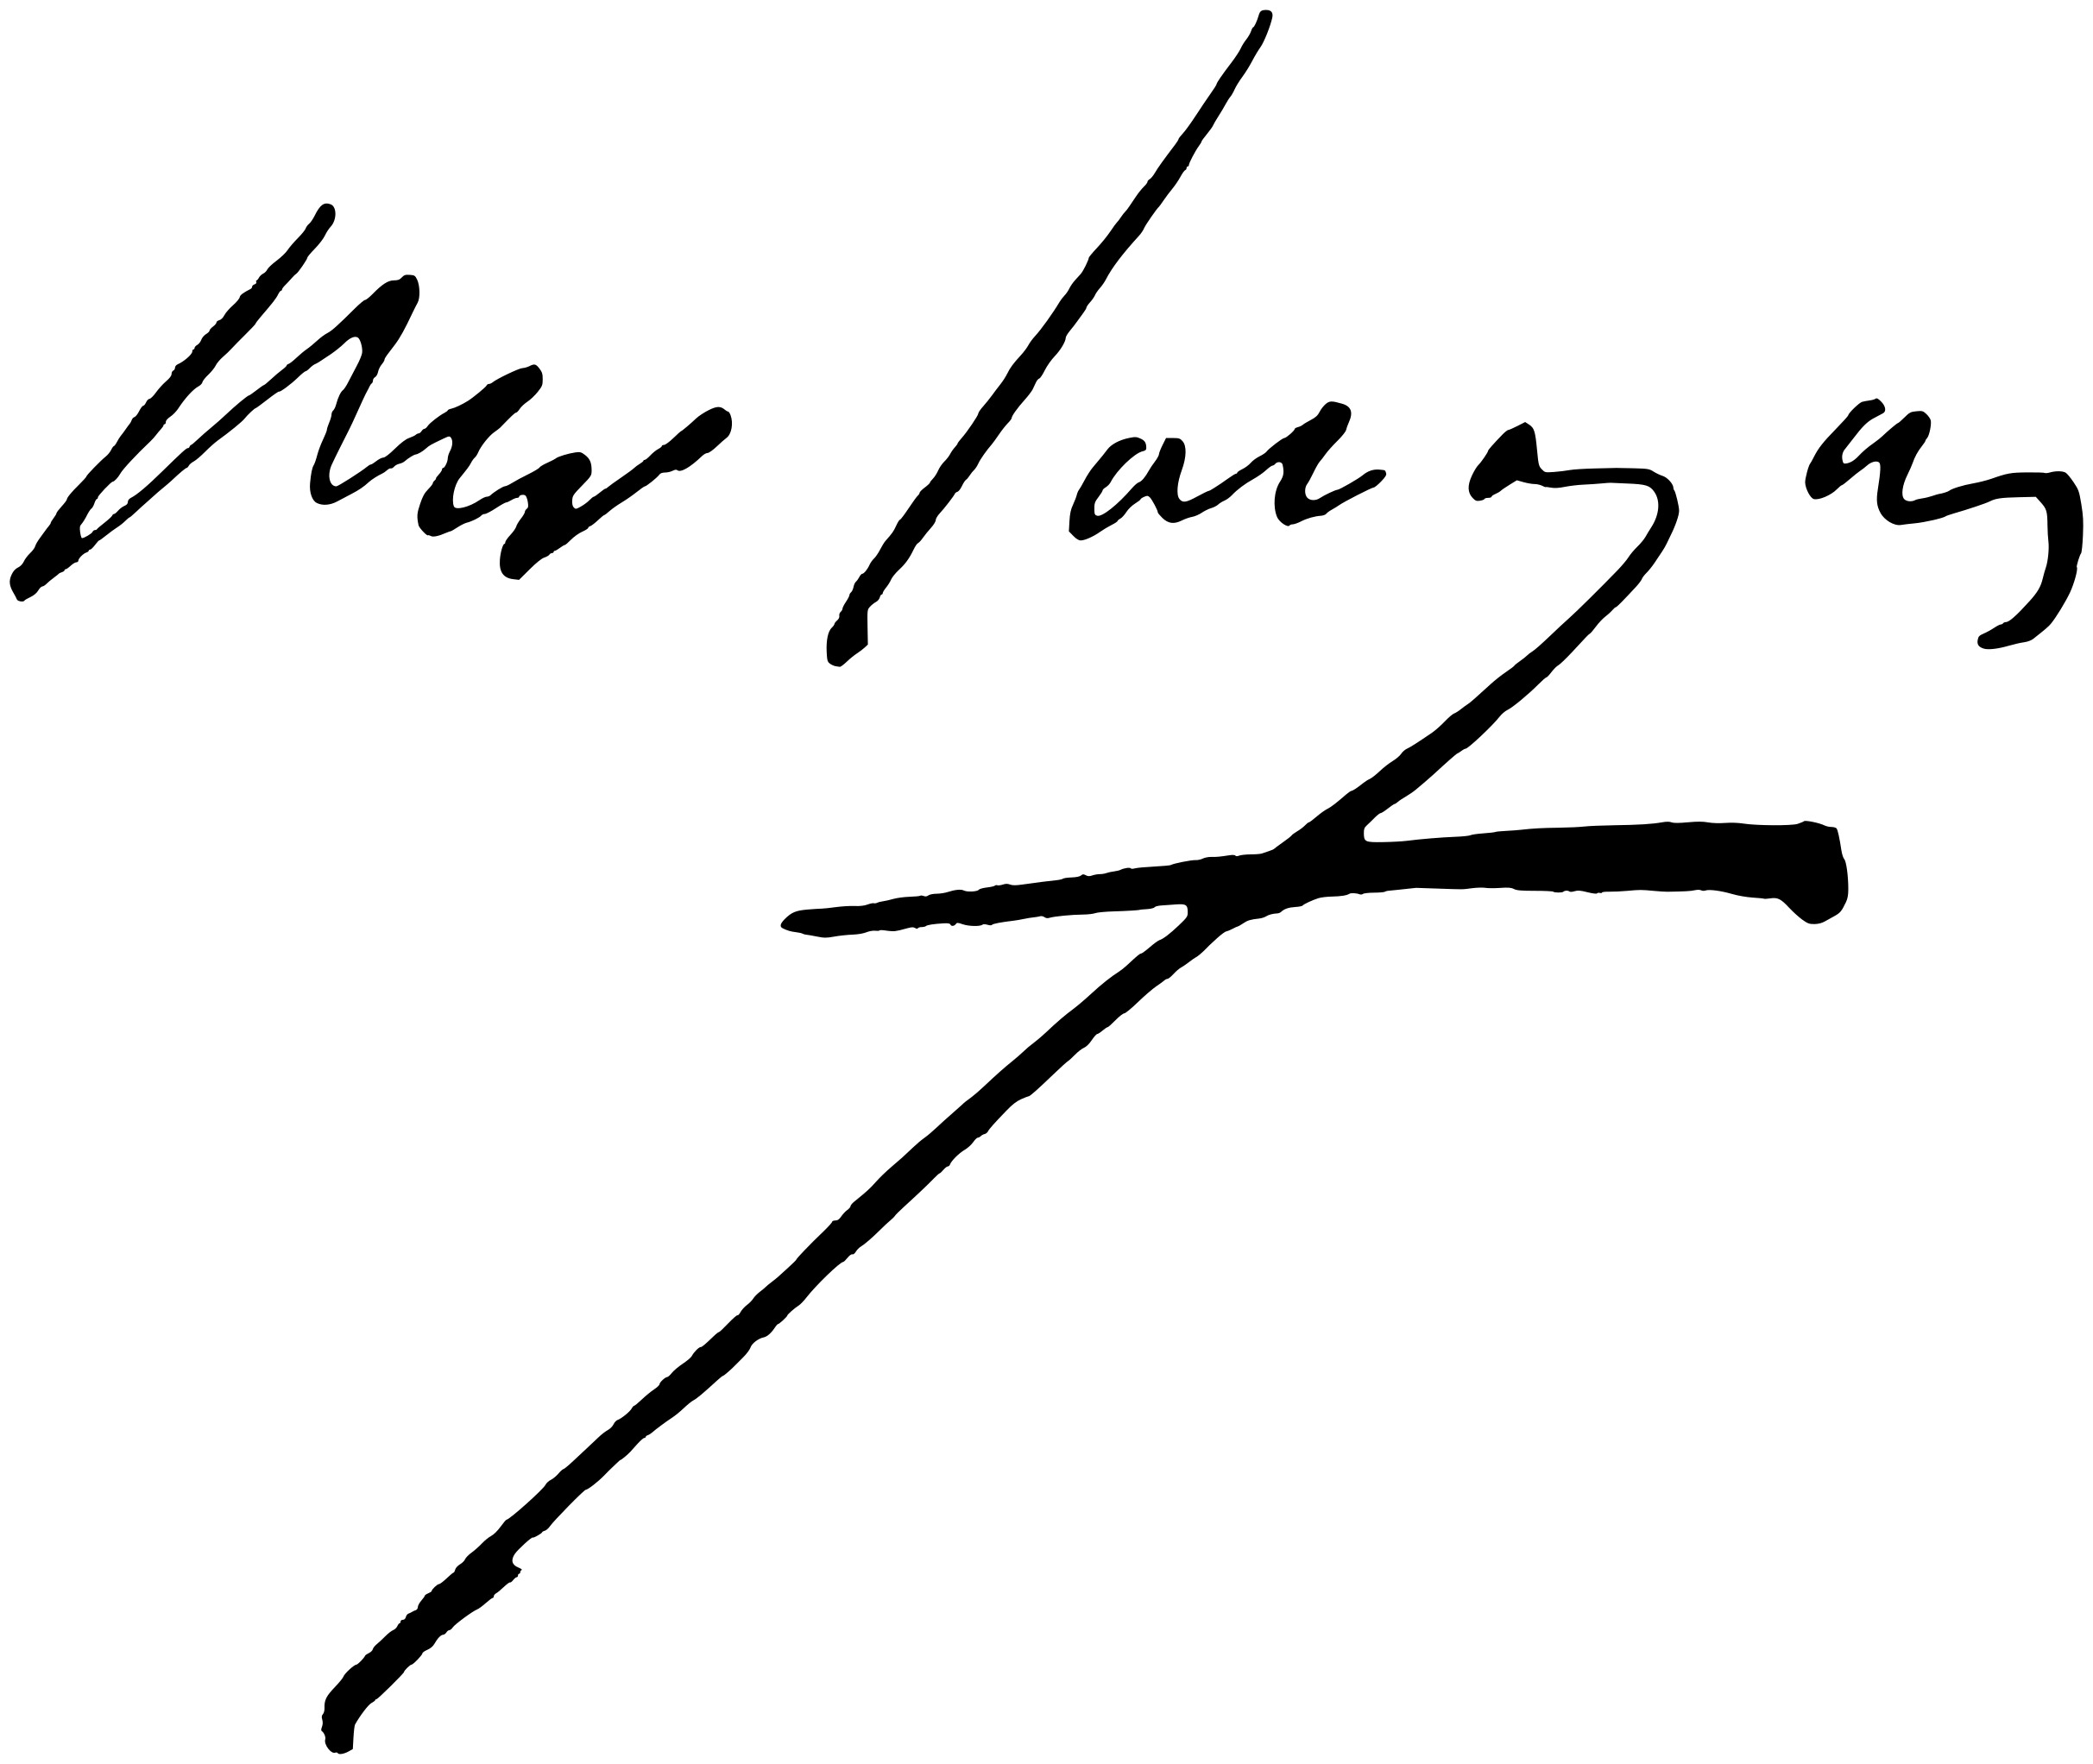
Signature of: antónio de oliveira salazar